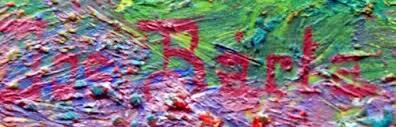
Signature of: josef bárta